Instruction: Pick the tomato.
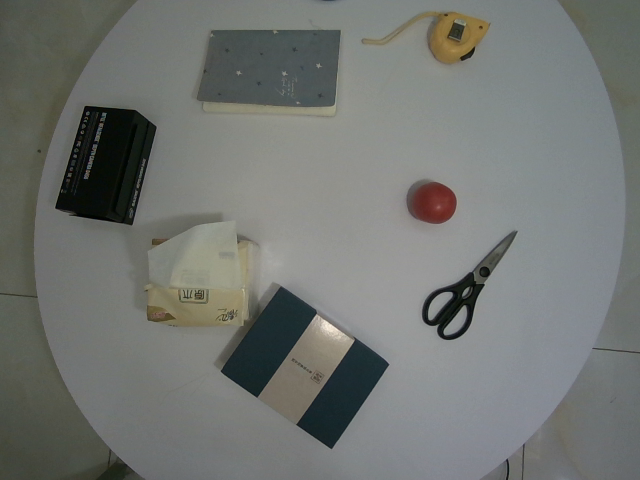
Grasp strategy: vertical